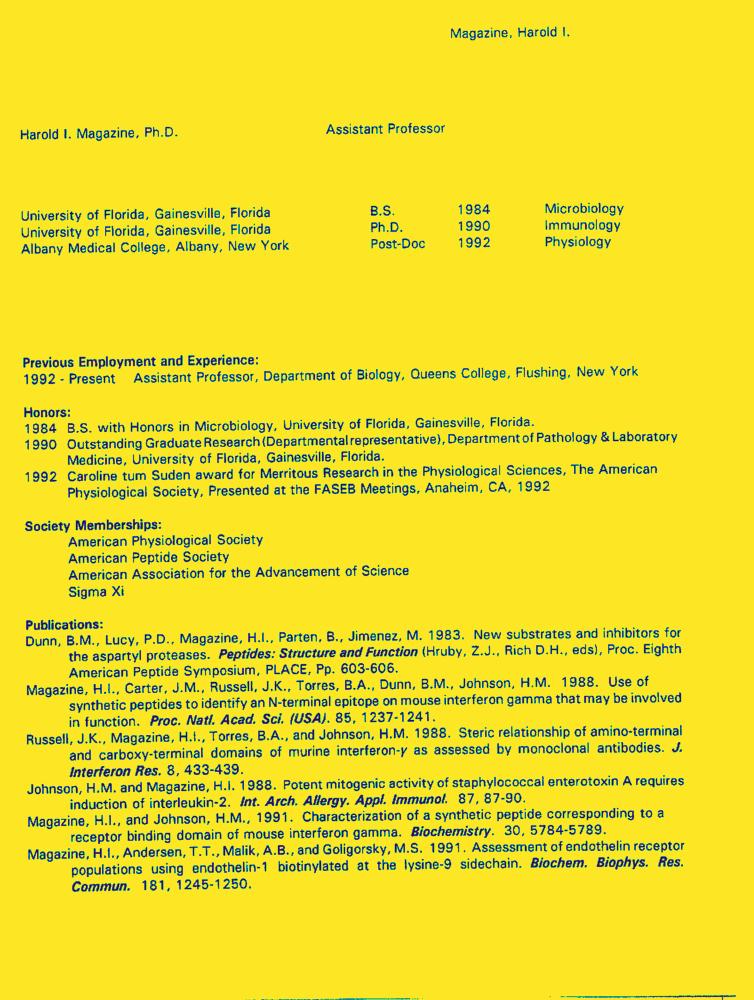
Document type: Resume-Doc